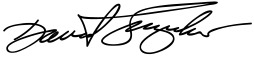
Signature of: david suzuki